Can you pull out the amount in words, numerical amount, payee's name, date of the cheque, and the bank's name from the image?
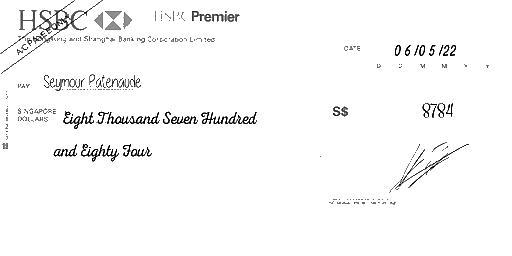
amt_in_words: Eight Thousand Seven Hundred and Eighty Four
amt_in_figures: 8784
payee_name: Seymour Patenaude
bank_name: HSBC
cheque_date: 06/05/22